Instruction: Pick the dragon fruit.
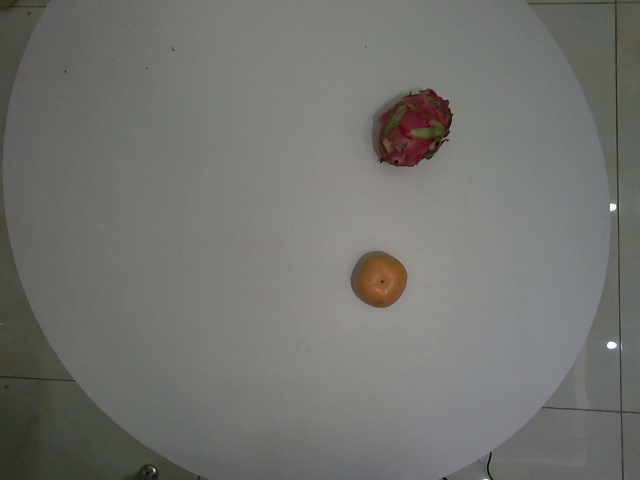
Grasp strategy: vertical